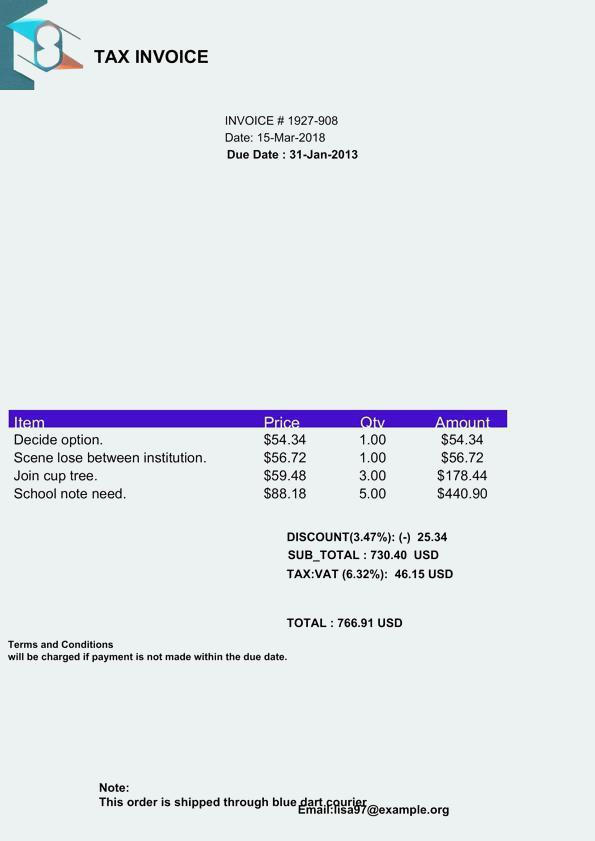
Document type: Invoice